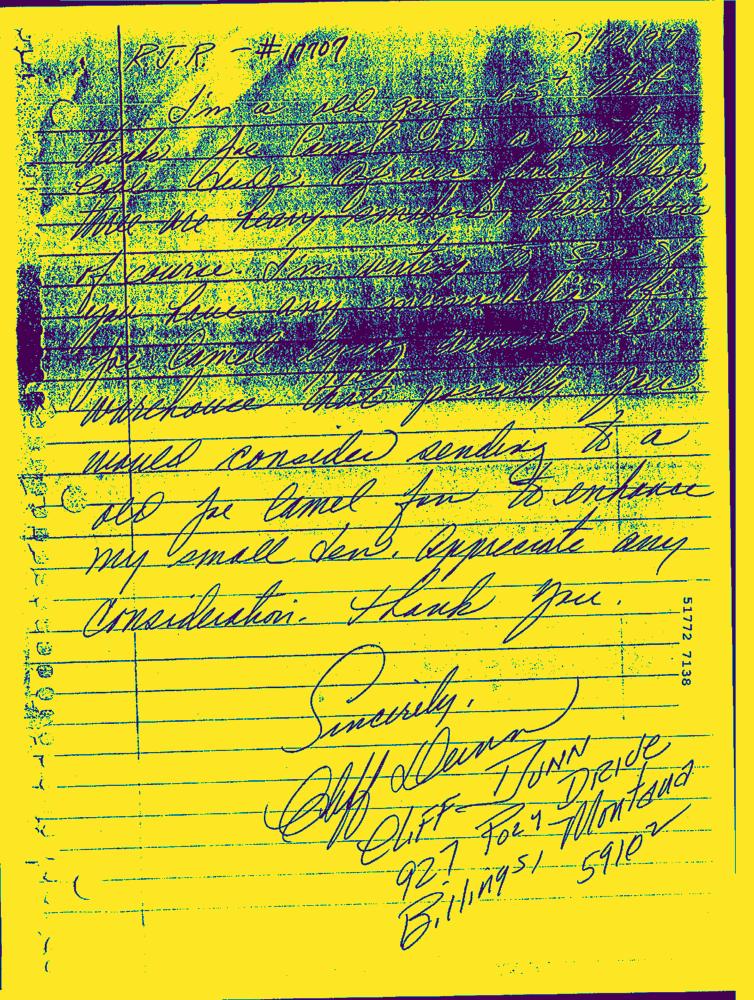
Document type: Hand-Written